Extract the amount written in words, the amount in digits, the name of the payee, the date on the cheque, and the bank's name from the image.
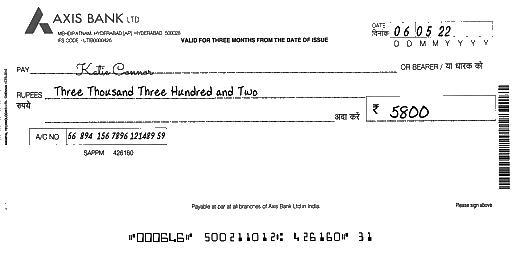
amt_in_words: Three Thousand Three Hundred and Two
amt_in_figures: 5800
payee_name: Katie Connor
bank_name: AXIS BANK
cheque_date: 06/05/22